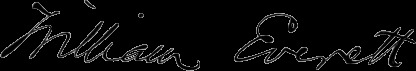
Signature of: william everett